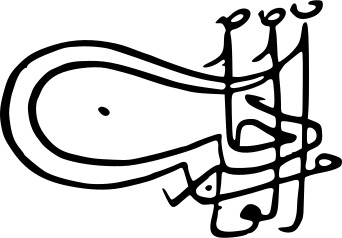
Signature of: murad i